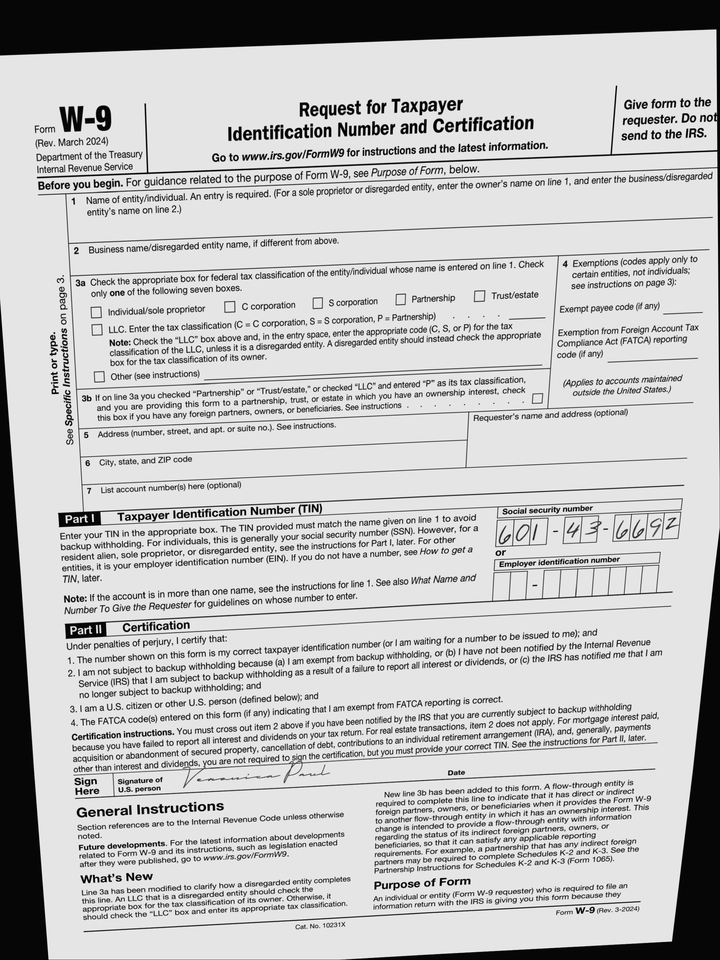
cbx: no
ssn: 601436692